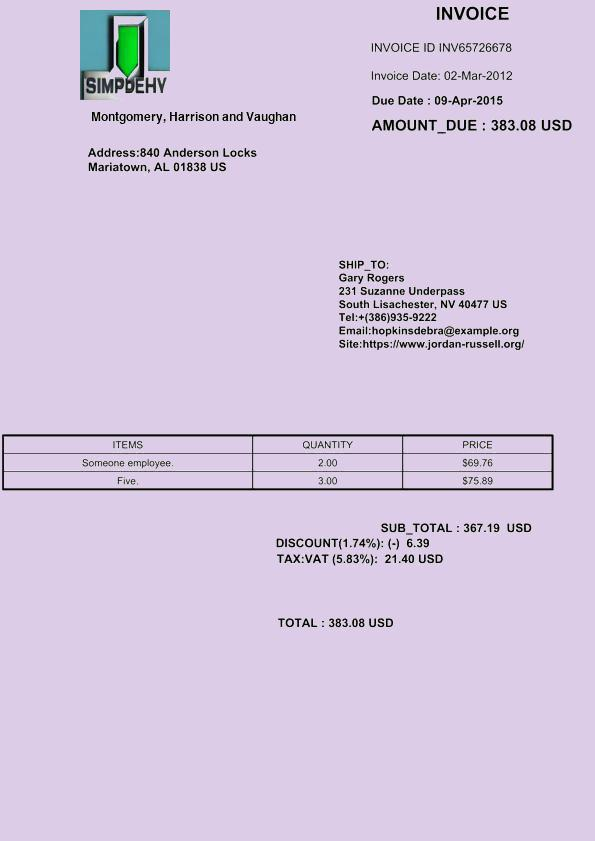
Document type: Invoice